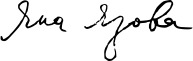
Signature of: yana yazova